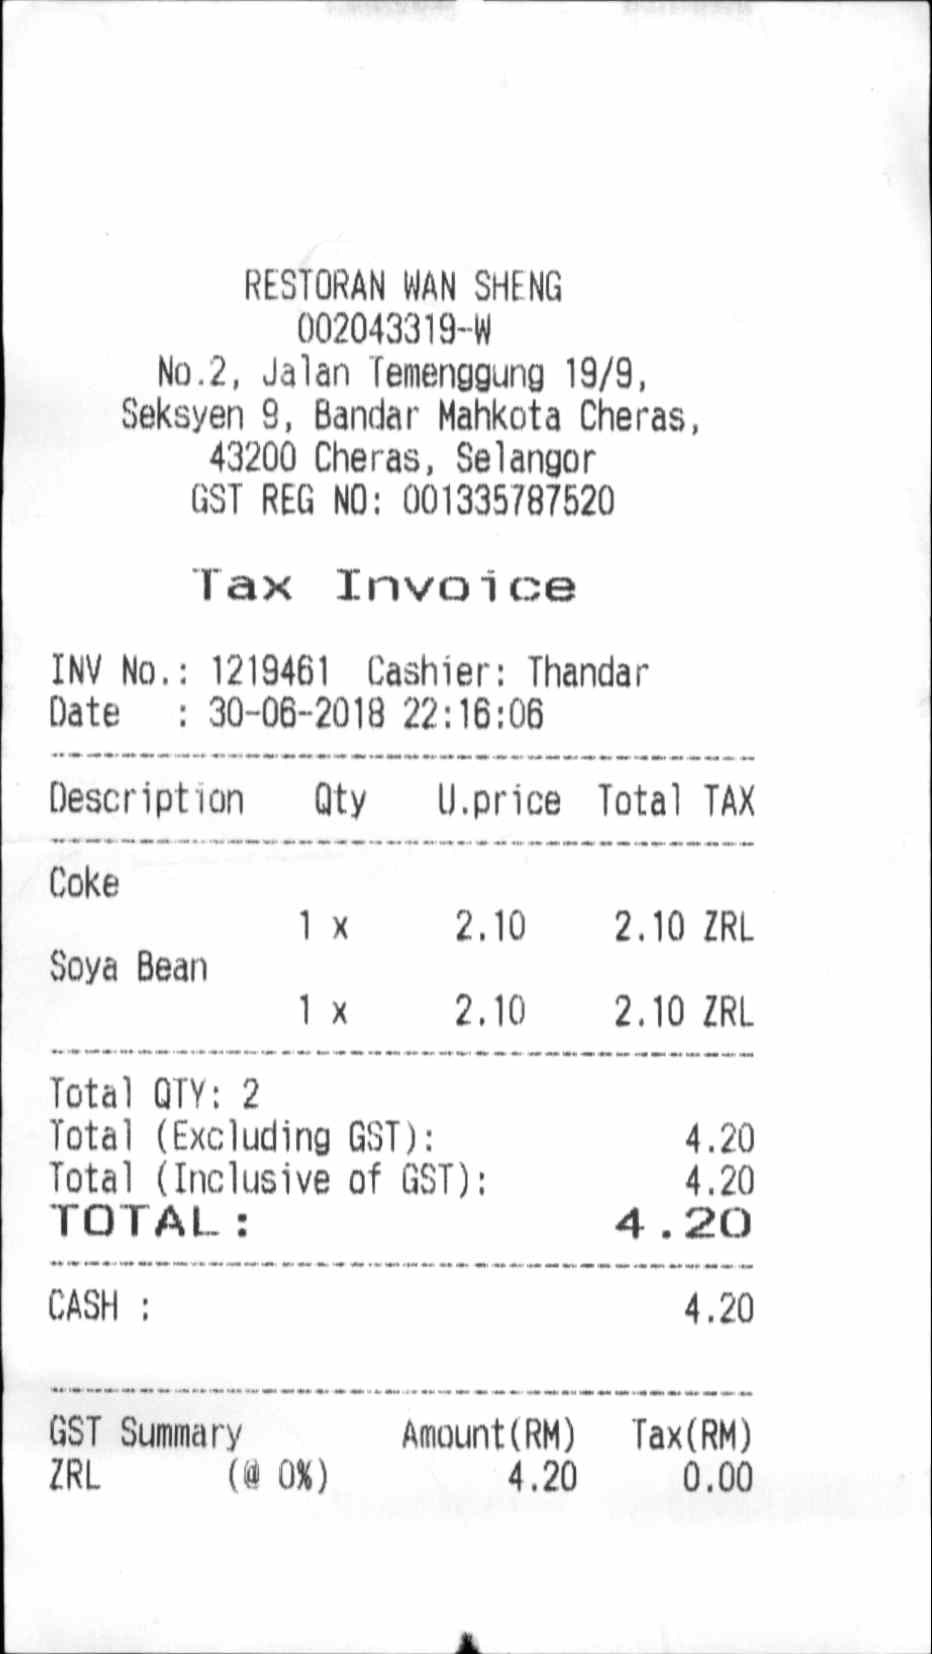
RESTORAN WAN SHENG
002043319-W
NO.2, JALAN TEMENGGUNG 19/9,
SEKSYEN 9, BANDAR MAHKOTA CHERAS,
43200 CHERAS, SELANGOR
GST REG NO: 001335787520
TAX INVOICE
INV NO.: 1219461
CASHIER: THANDAR
DATE
: 30-06-2018 22:16:06
DESCRIPTION
QTY
U.PRICE
TOTAL TAX
COKE
1 X
2.10
2.10 ZRL
SOYA BEAN
1 X
2.10
2.10 ZRL
TOTAL QTY: 2
TOTAL (EXCLUDING GST):
4.20
TOTAL (INCLUSIVE OF GST):
4.20
TOTAL:
4.20
CASH :
4.20
GST SUMMARY
AMOUNT(RM)
TAX(RM)
ZRL
(@ 0%)
4.20
0.00